Question: What is the address or location of the property listed in the document?
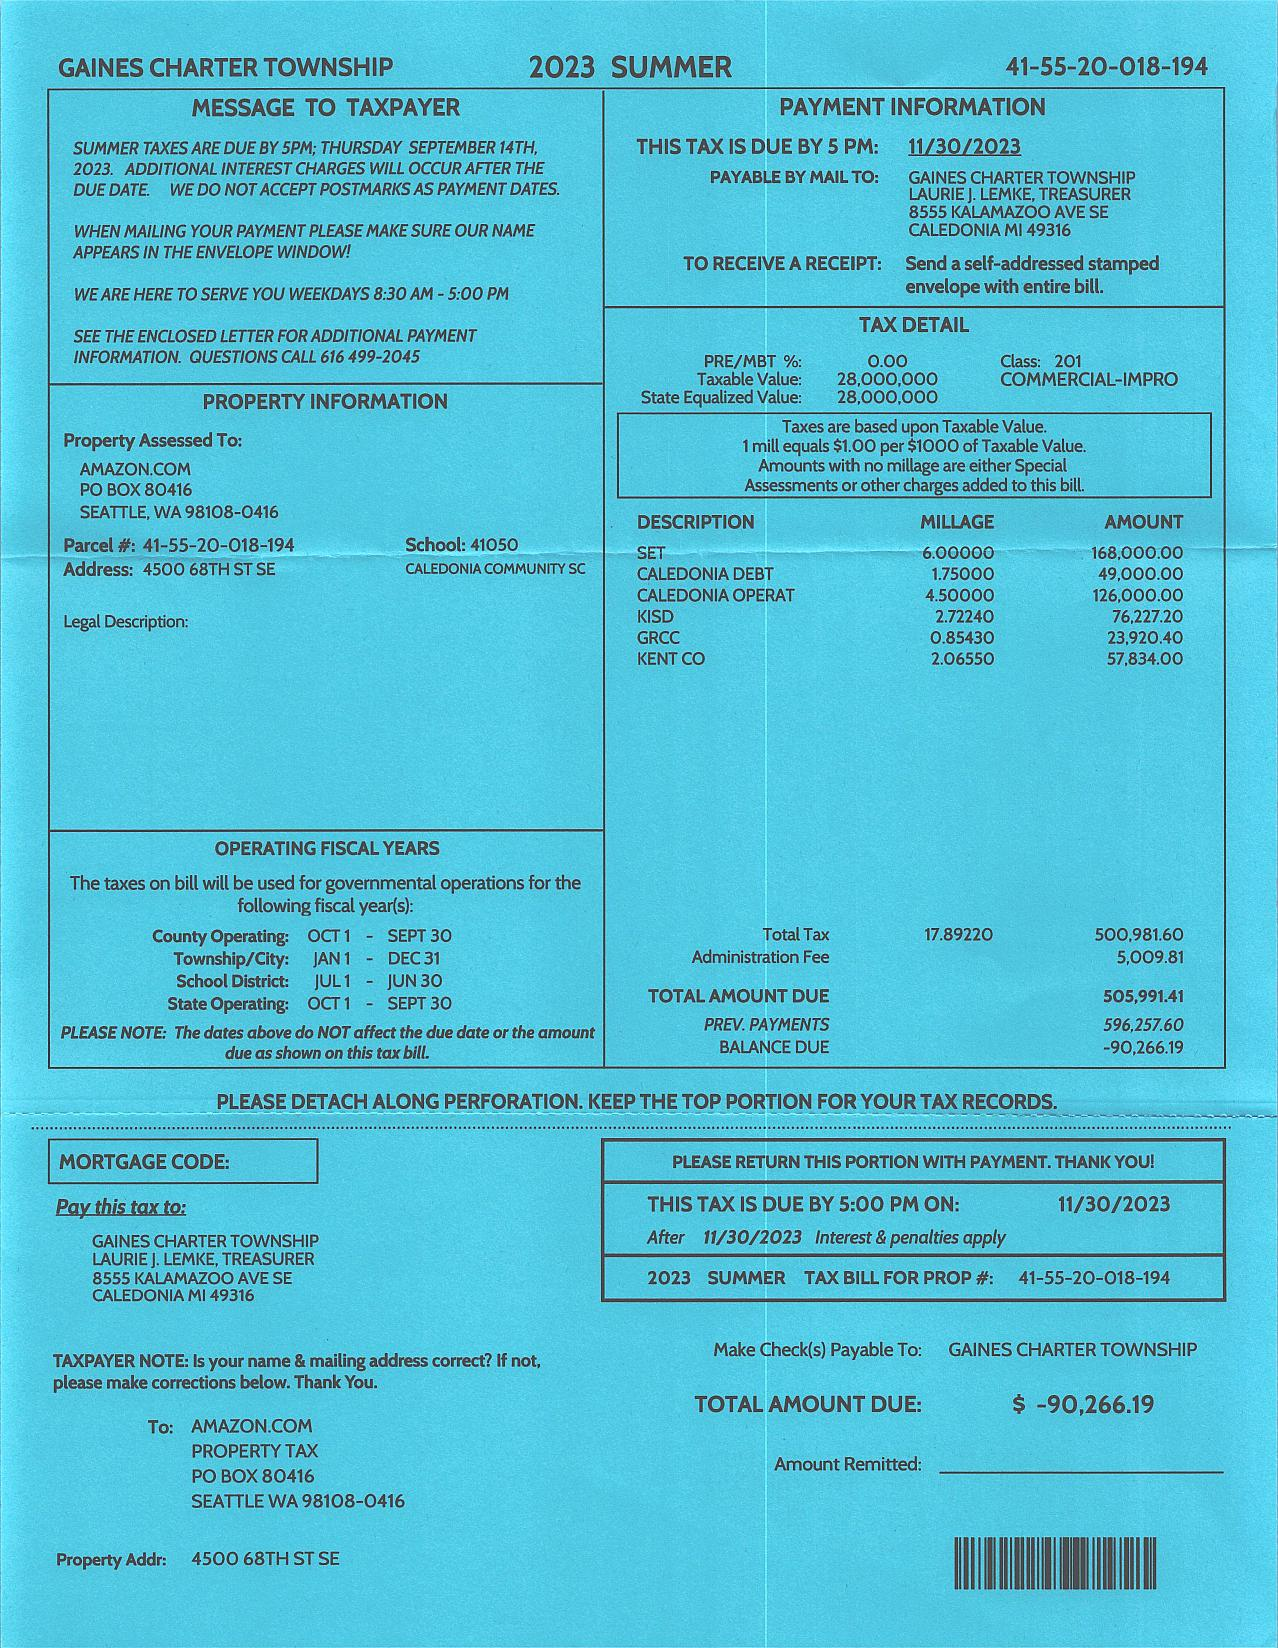
Answer: "4500 68TH ST SE"